Question: What was observed in the imaging?
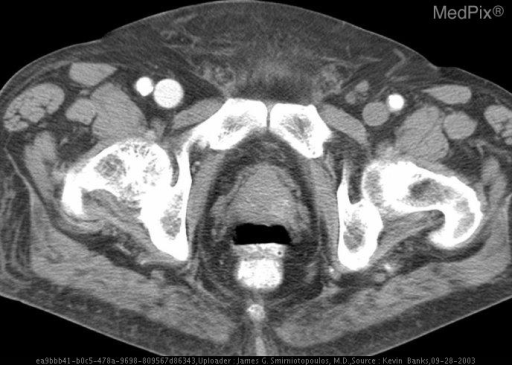
Answer: The imaging shows CECT of the pelvis demonstrated an incidental finding of abnormal contrast concentration within the right femoral vein during the arterial phase of enhancement. Subsequent angiogram demonstrated abnormal early opacification of the IVC during flush aortagram as well as abnormal communication between the right profunda femoris artery and femoral vein. CECT of the pelvis demonstrates abnormal concentration of contrast within the right femoral vein during arterial phase of enhancement..